Question: What do the imaging results show?
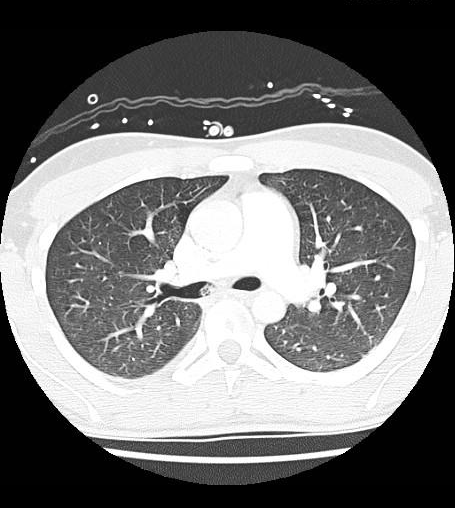
Answer: The imaging shows Multiple axial CT images obtained according to the CT pulmonary angiography protocol demonstrates mixed-density (including air density) endoluminal lesion within the bronchus intermedius extending from just past the carina and down, with large areas of atelectasis in the right lower lobe.  The air densities strongly suggest that this is a large mucus plug.

Oblique coronal reconstructed image shows the extent of this large mucus plug. Multiple axial CT images obtained according to the CT pulmonary angiography protocol demonstrates mixed-density (including air density) endoluminal lesion within the bronchus intermedius extending from just past the carina and down, with large areas of atelectasis in the right lower lobe.  The air densities strongly suggest that this is a large mucus plug..